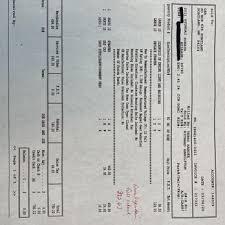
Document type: Invoice